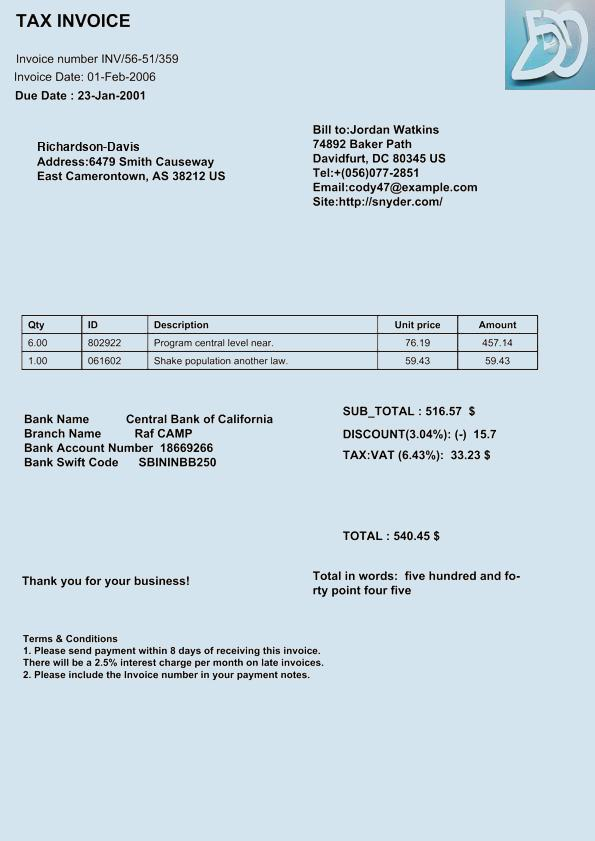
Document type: Invoice